Question: What is the filing due date as per the document?
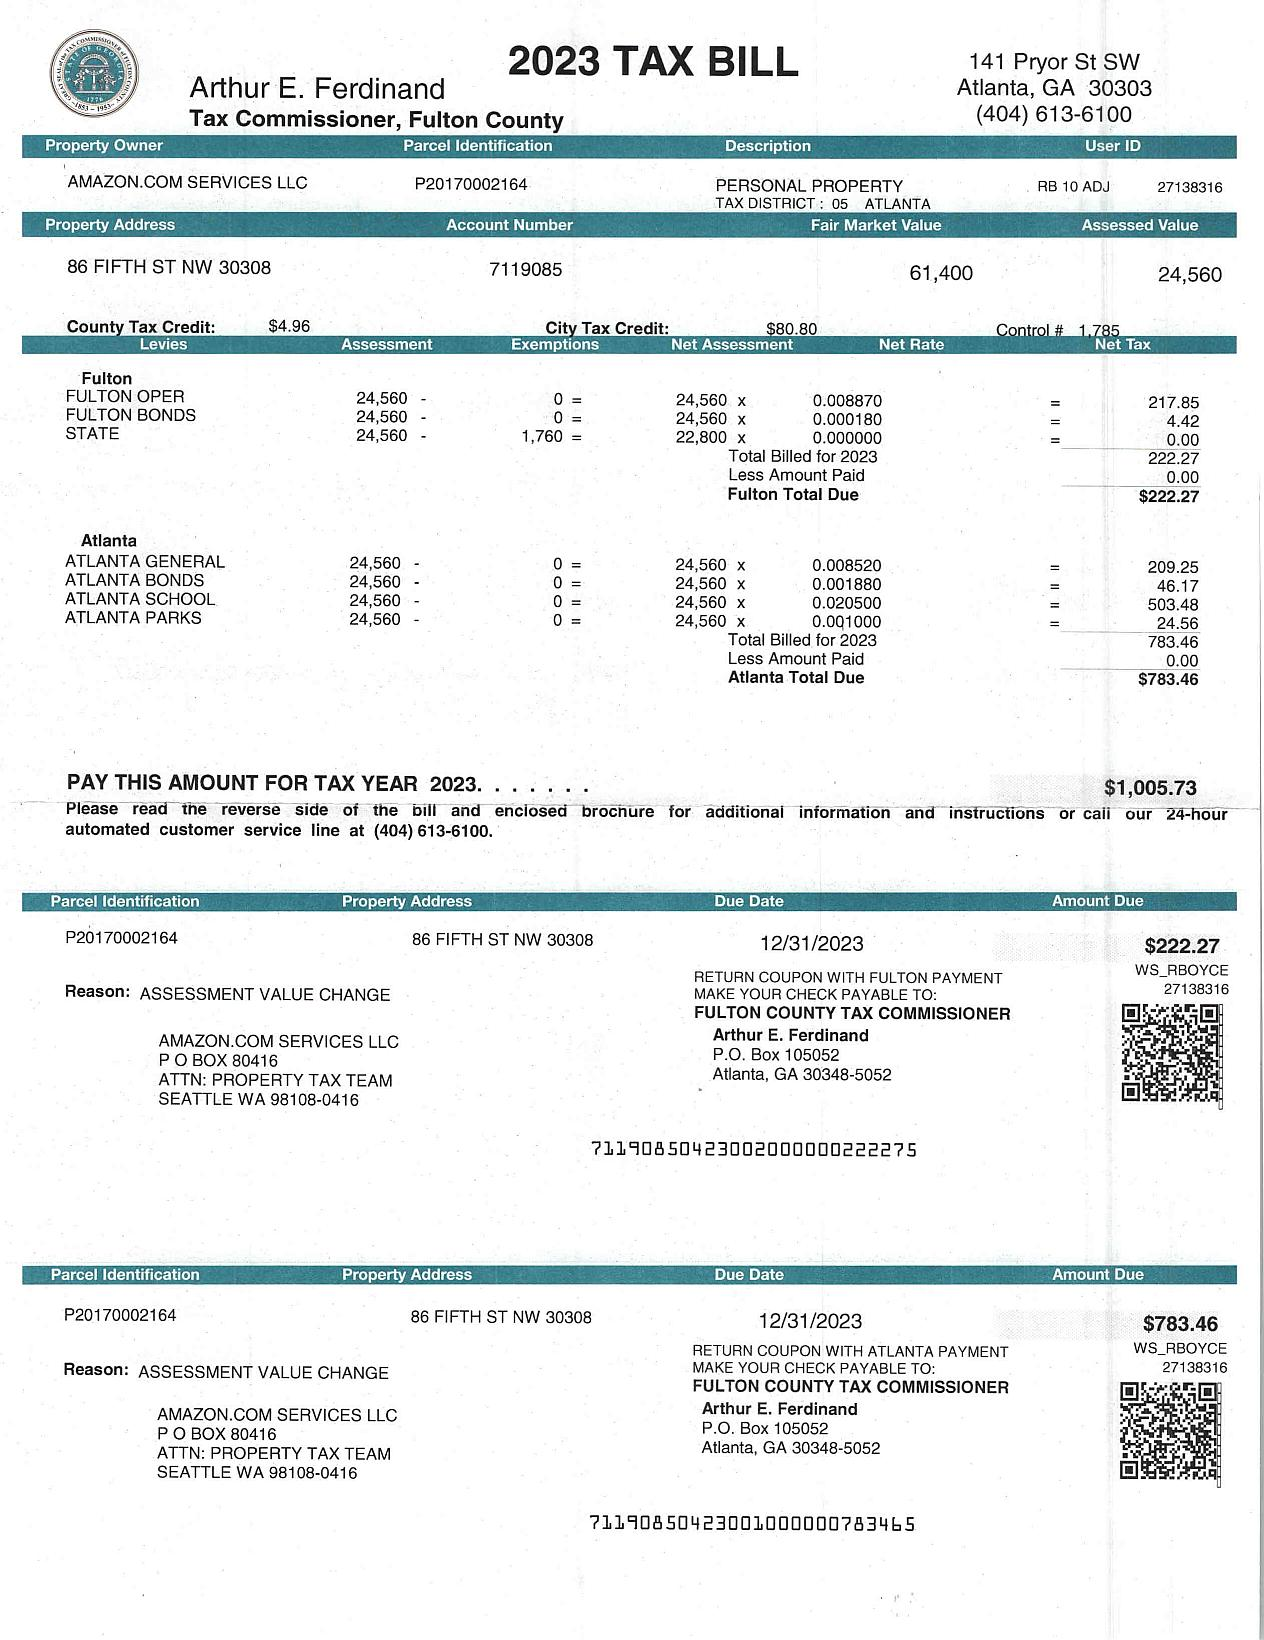
Answer: "12/31/23"